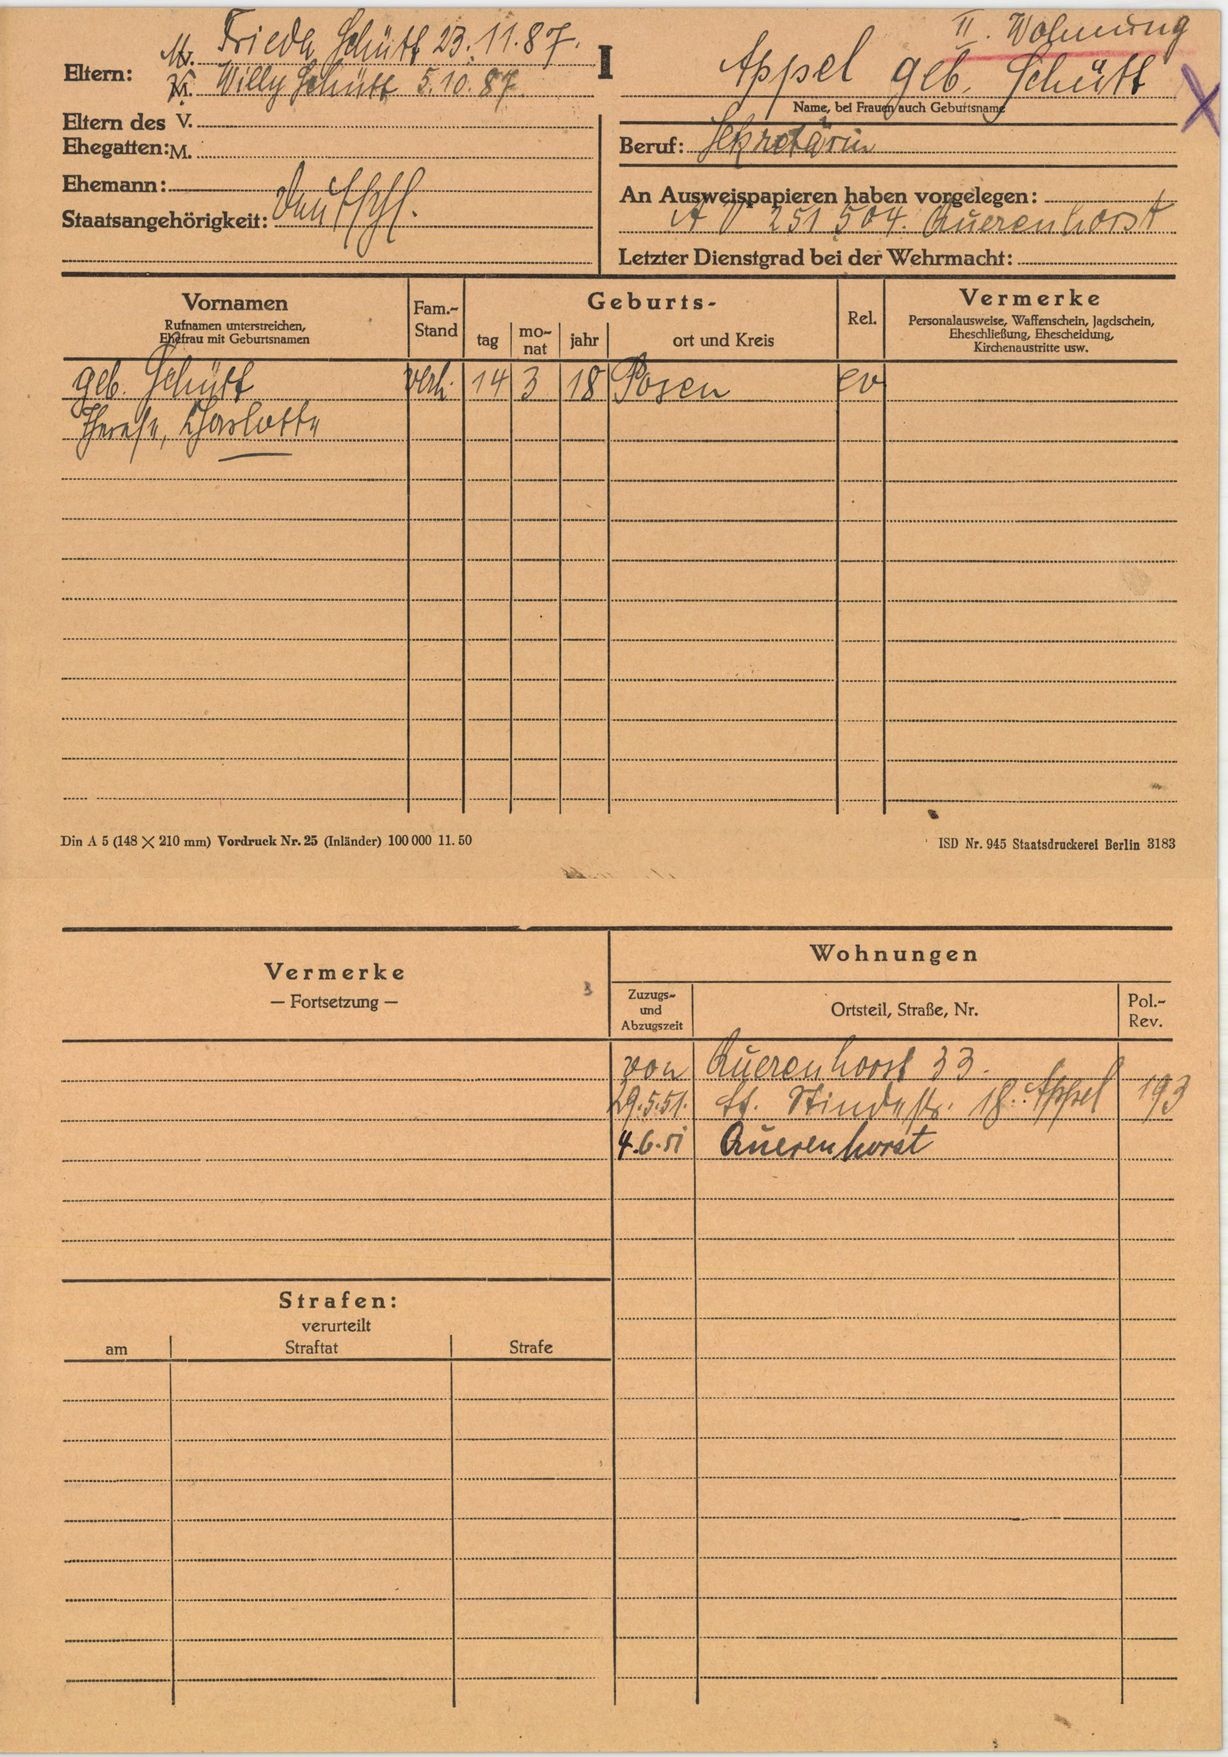
Appel geb. Schütt